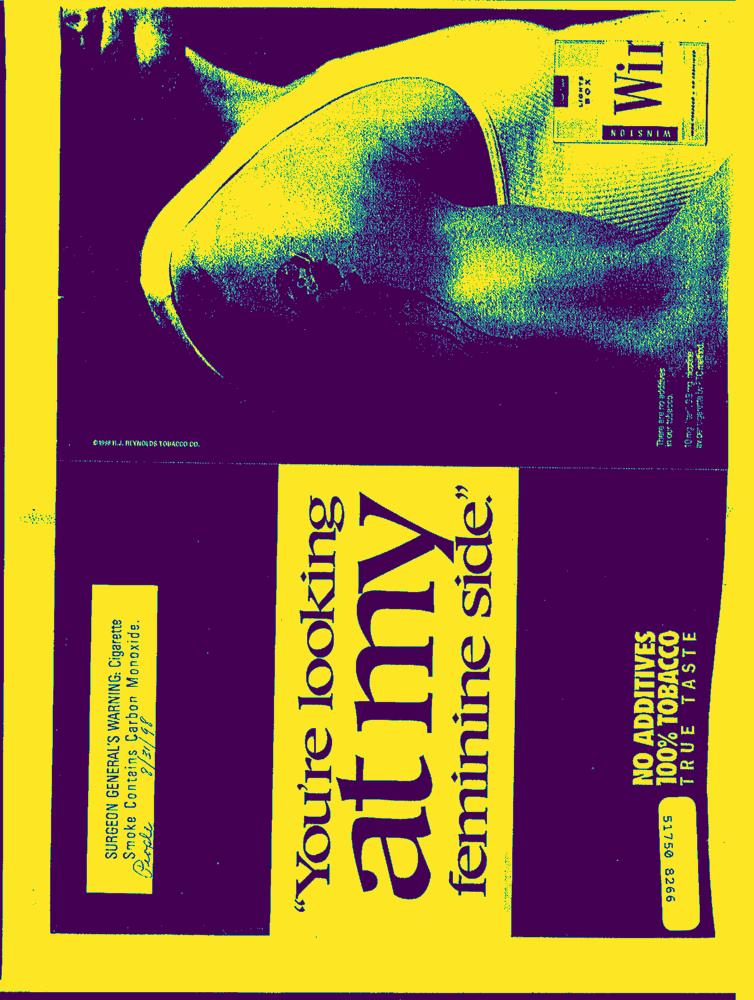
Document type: AD